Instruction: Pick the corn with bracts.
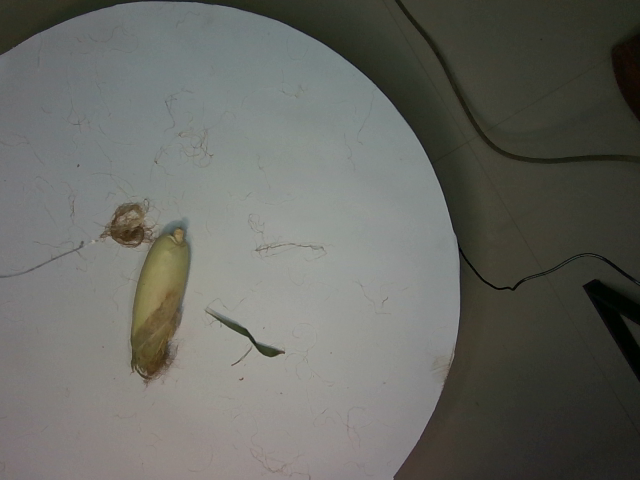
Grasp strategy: vertical